Question: Can you provide the account number mentioned in the document?
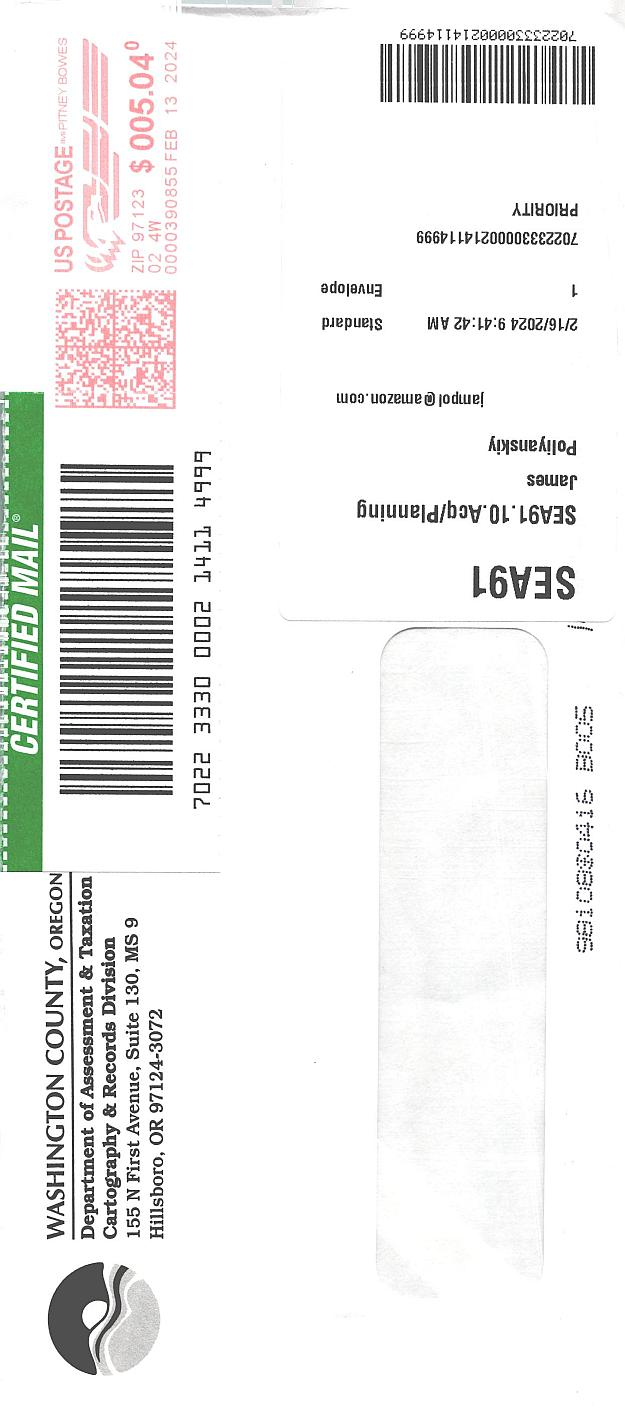
Answer: "3312233"